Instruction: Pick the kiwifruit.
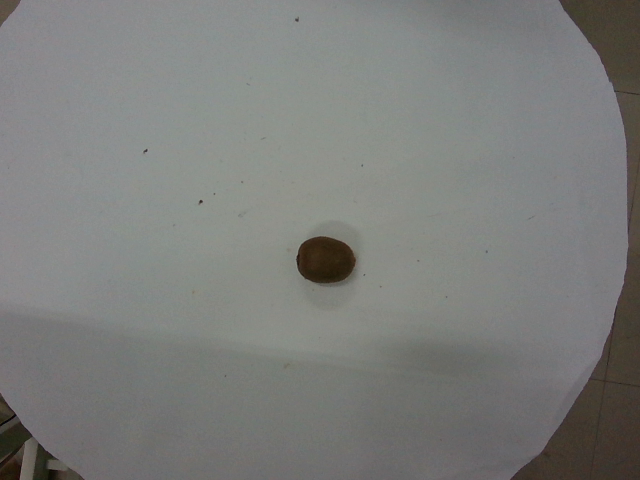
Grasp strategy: vertical